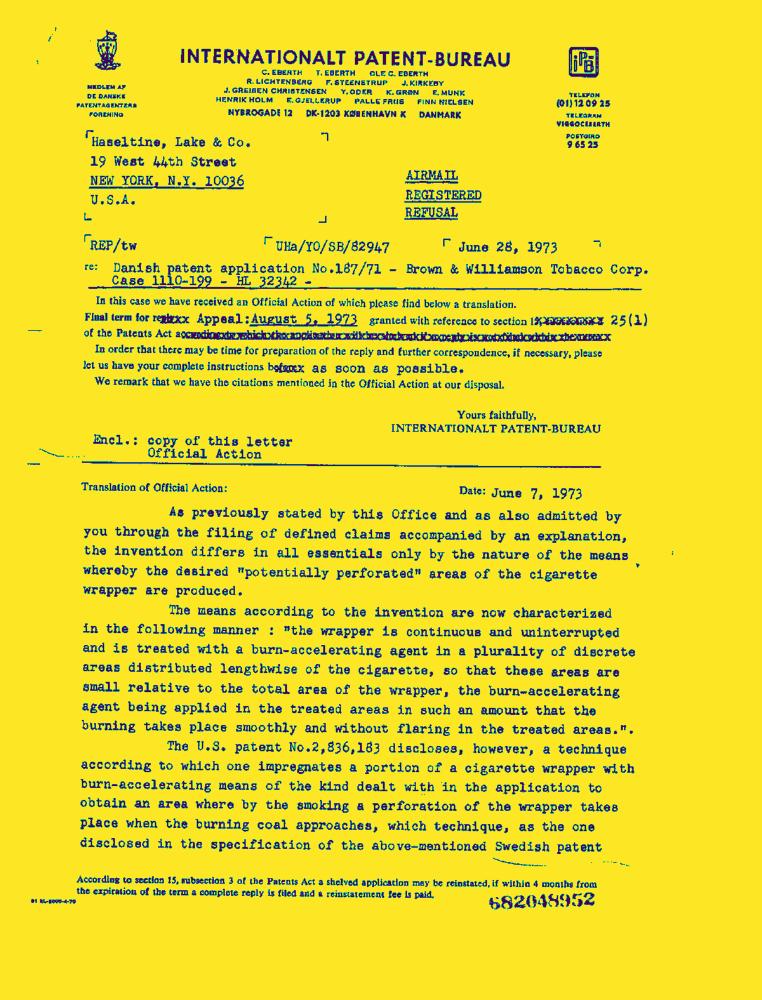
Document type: Letter-Doc